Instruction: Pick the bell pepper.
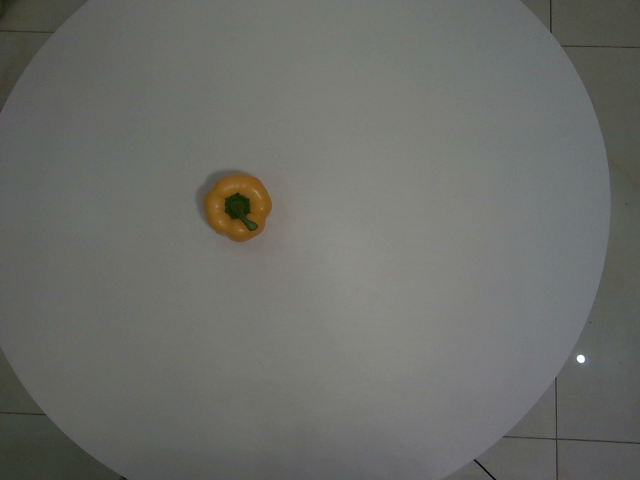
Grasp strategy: vertical